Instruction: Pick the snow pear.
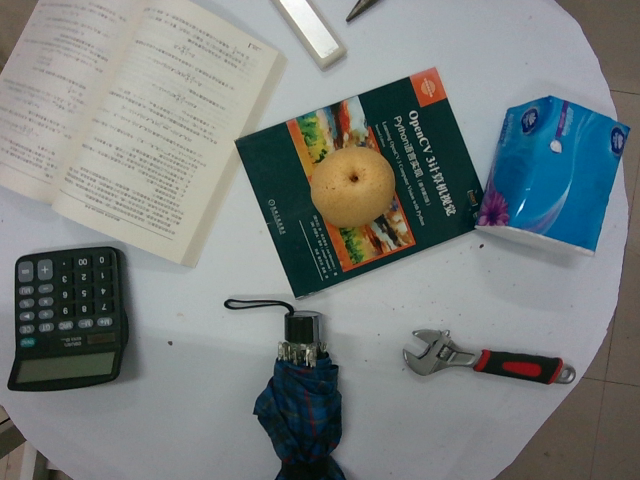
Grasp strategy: vertical